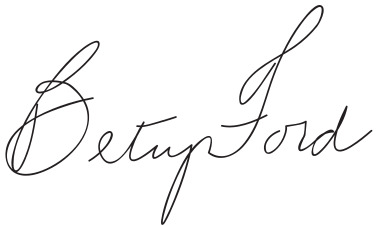
Signature of: betty ford